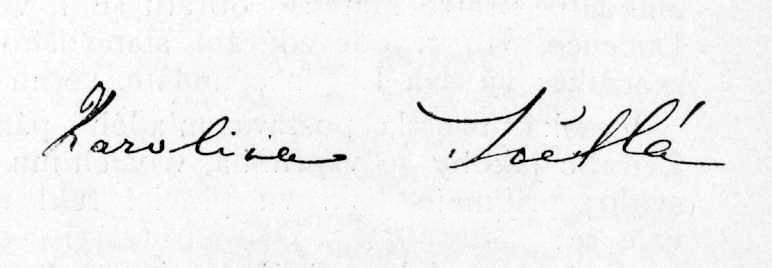
Signature of: karolina světlá